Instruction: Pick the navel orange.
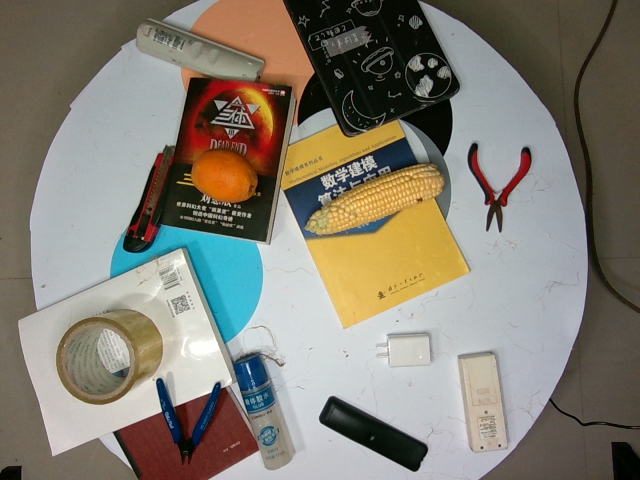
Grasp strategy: vertical